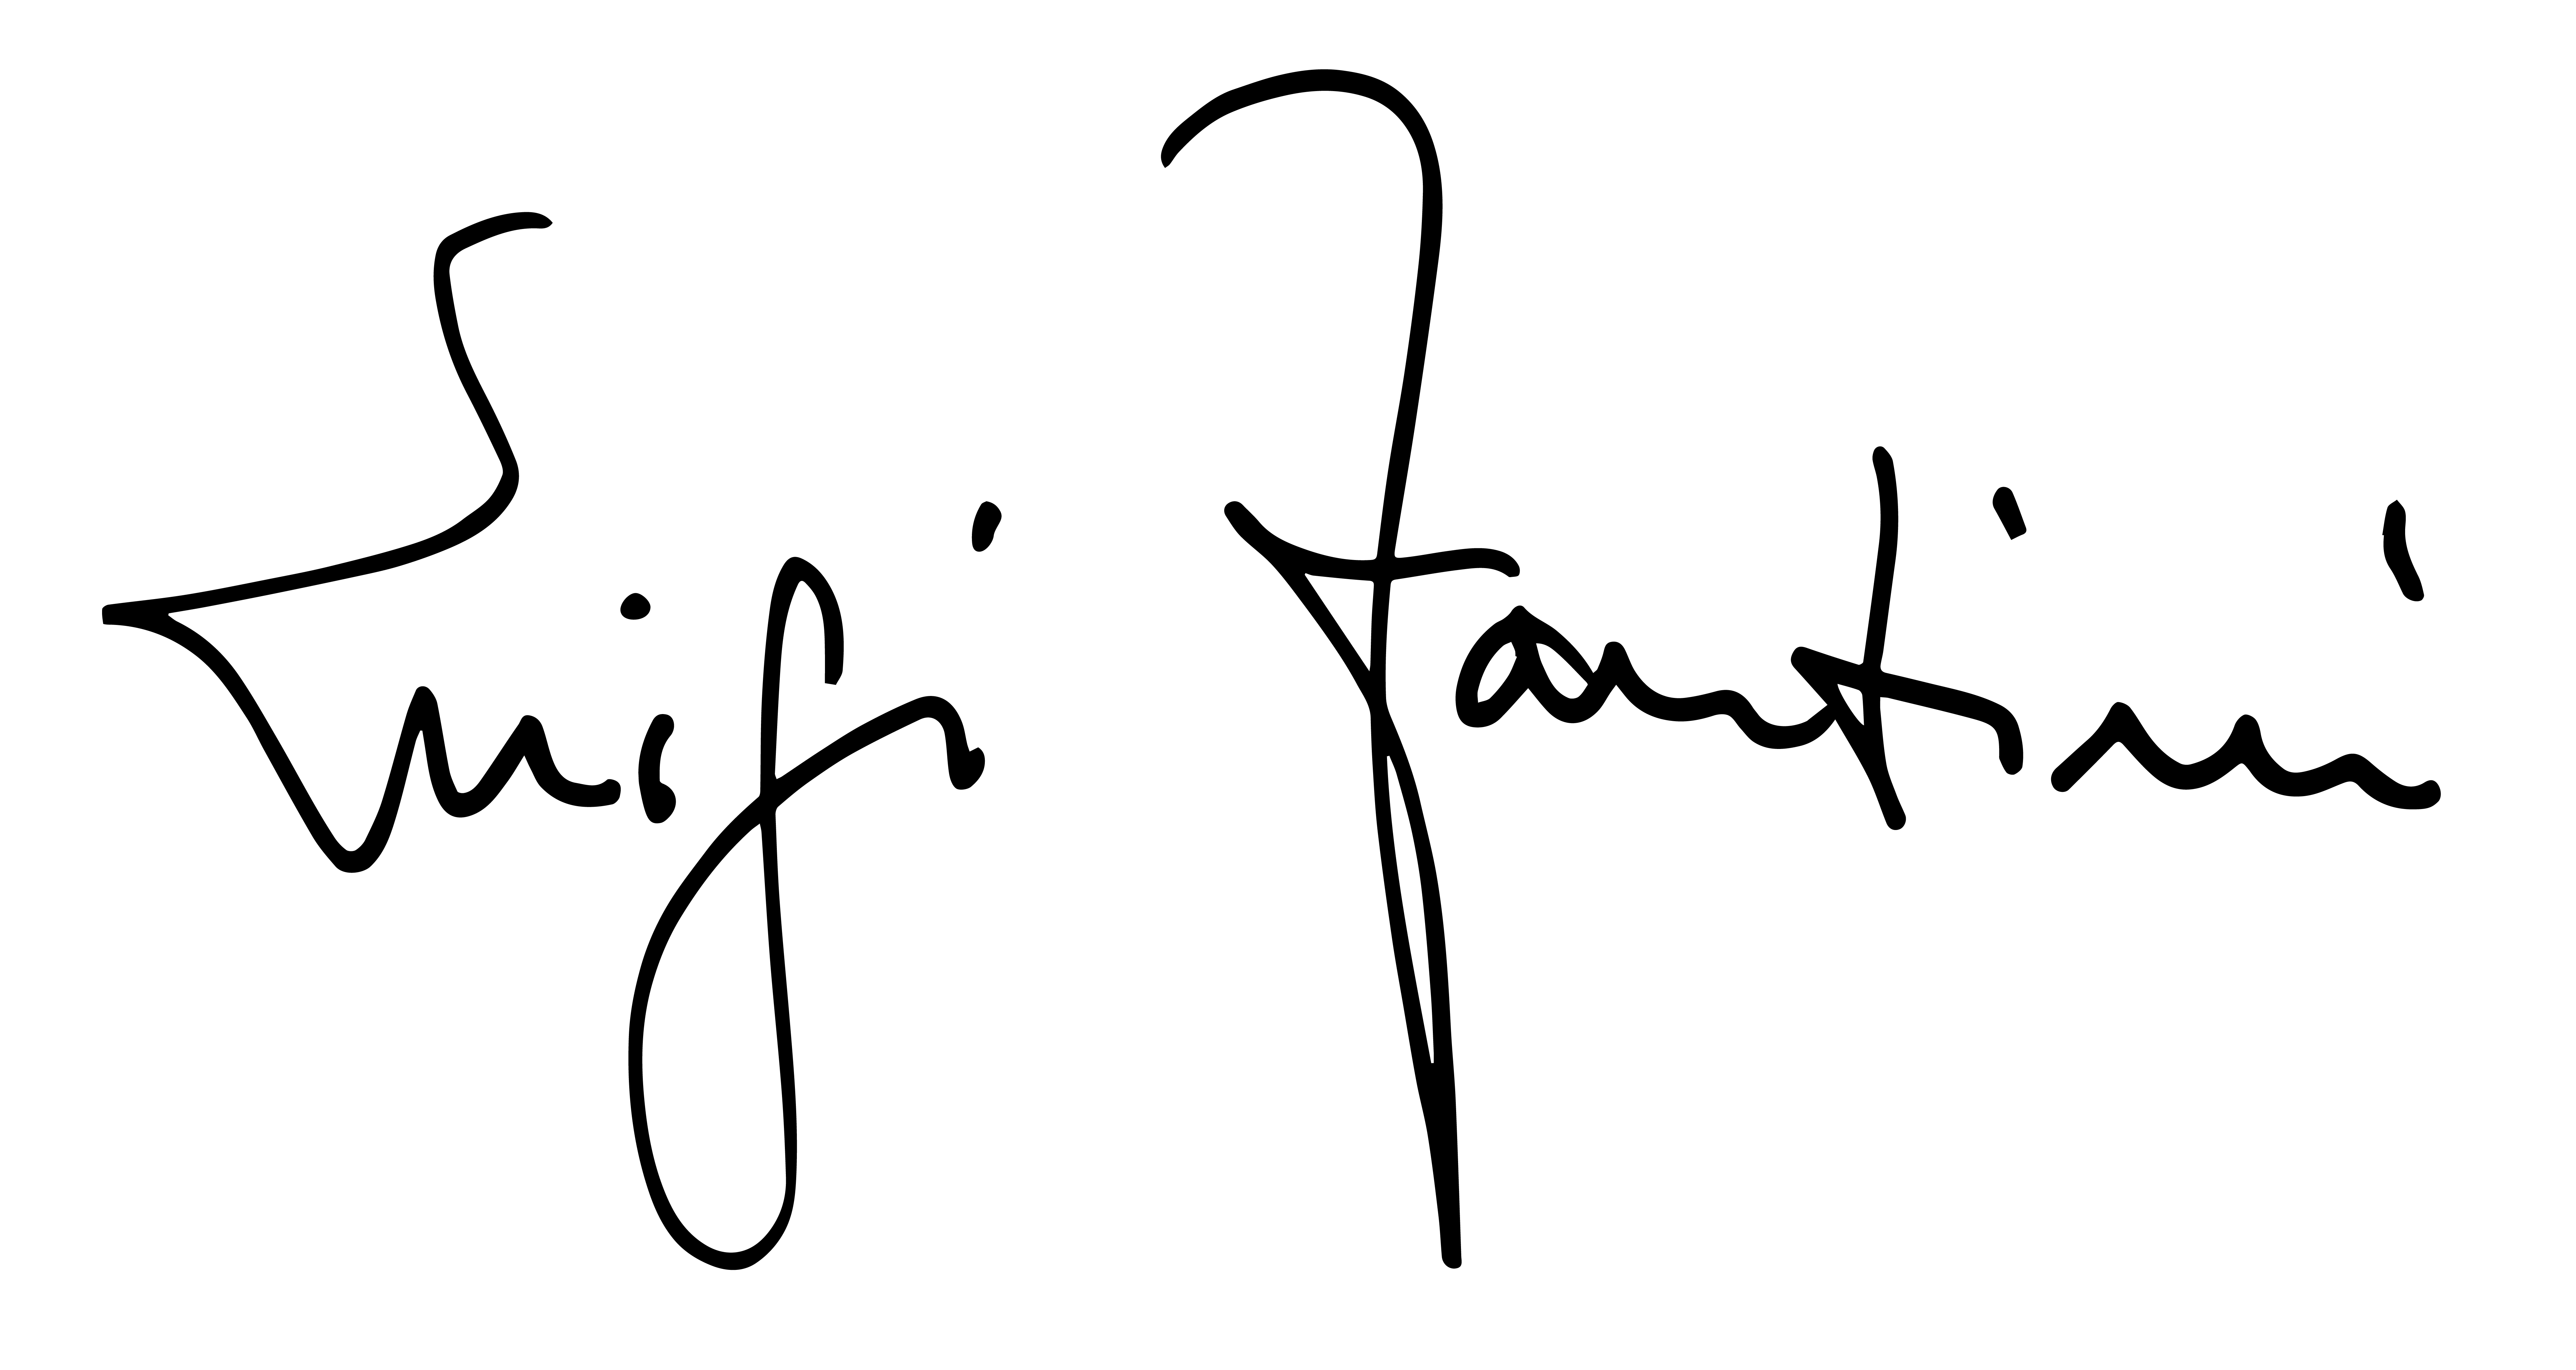
Signature of: luigi fantini